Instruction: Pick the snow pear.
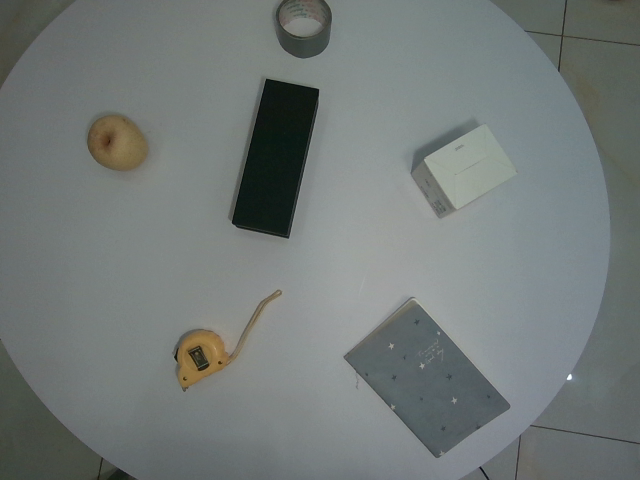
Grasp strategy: vertical